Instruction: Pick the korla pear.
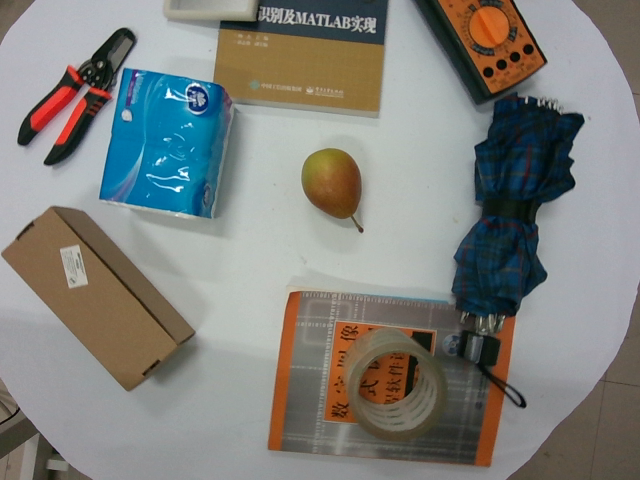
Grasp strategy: vertical